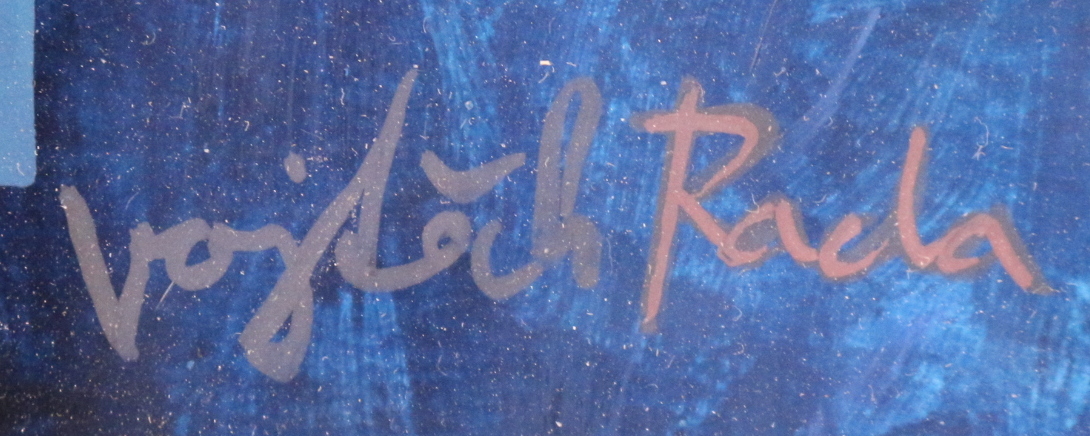
Signature of: vojtěch rada